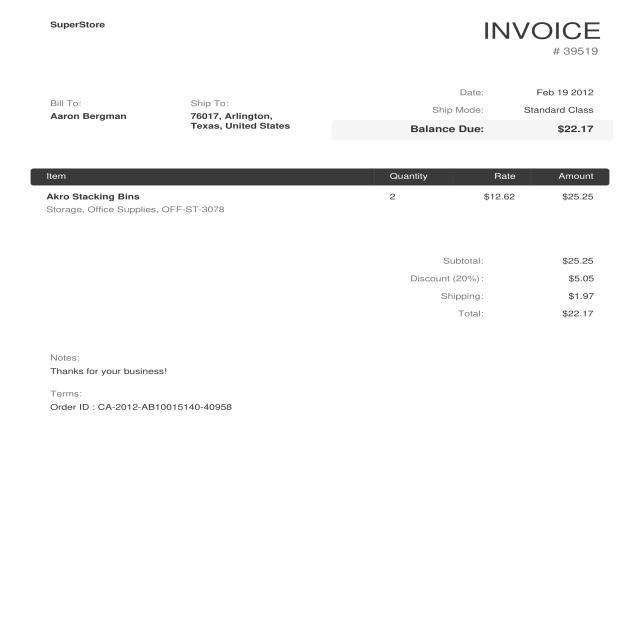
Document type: Invoice